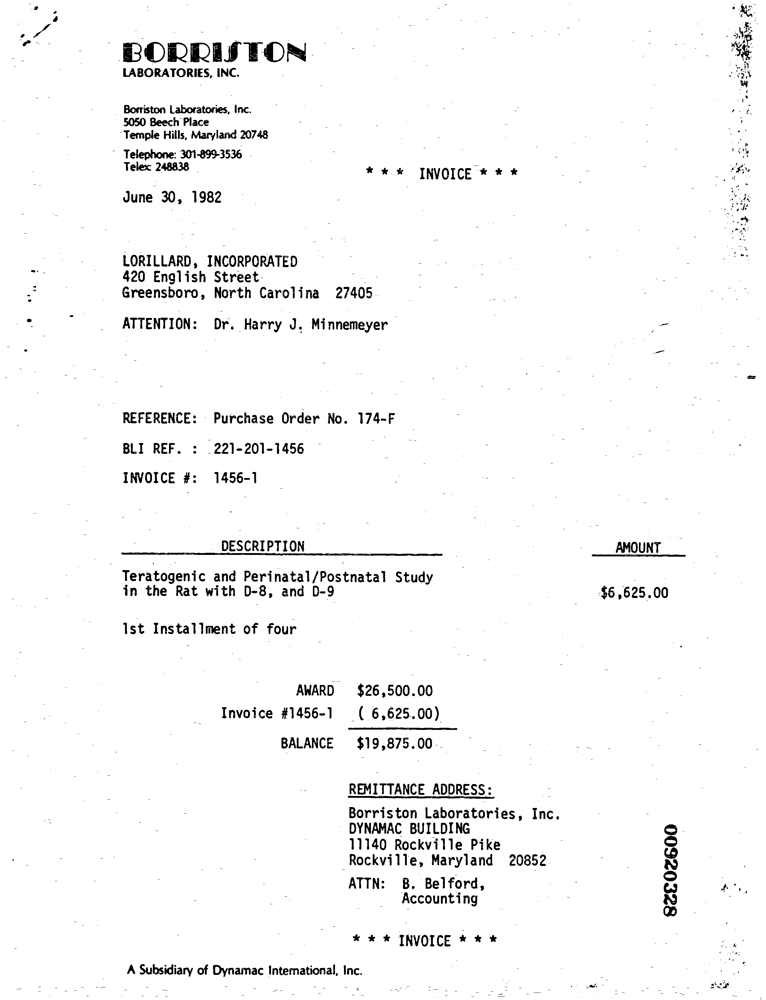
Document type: Invoice